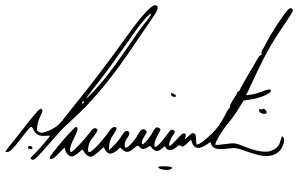
Signature of: augusto pinochet